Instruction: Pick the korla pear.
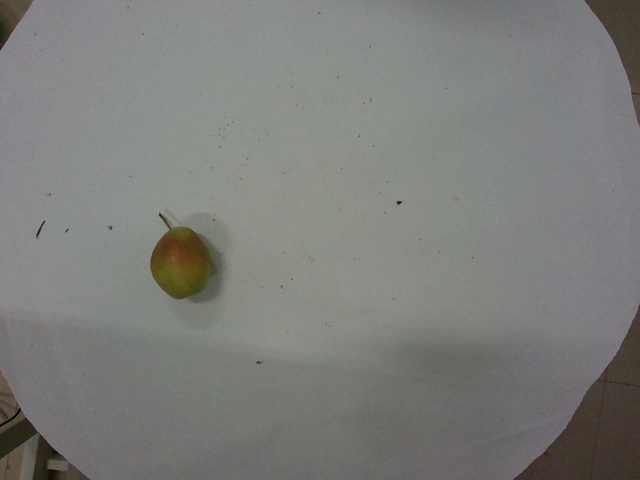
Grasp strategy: vertical